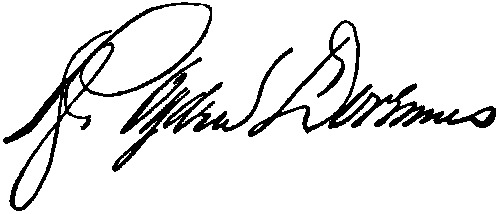
Signature of: robert ogden doremus